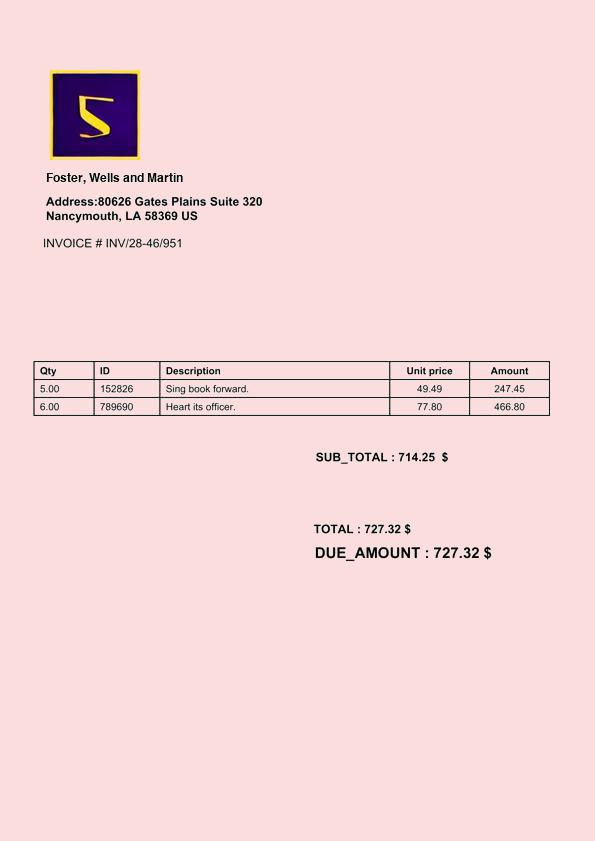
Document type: Invoice